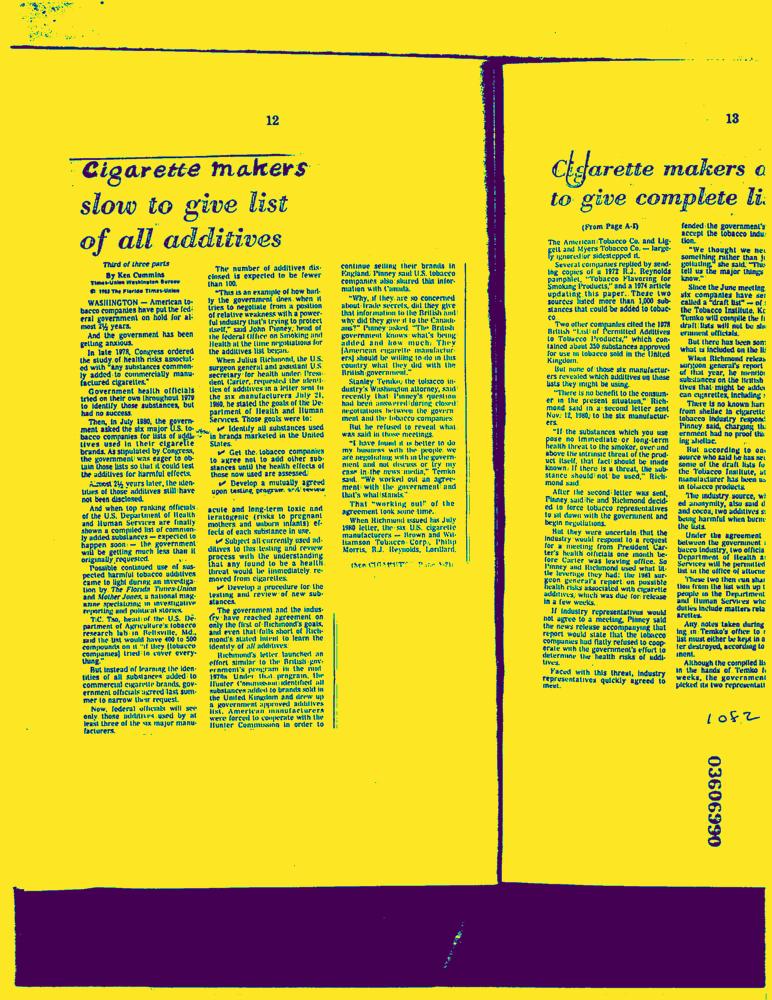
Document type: News-Article